Question: Which state is mentioned in the document?
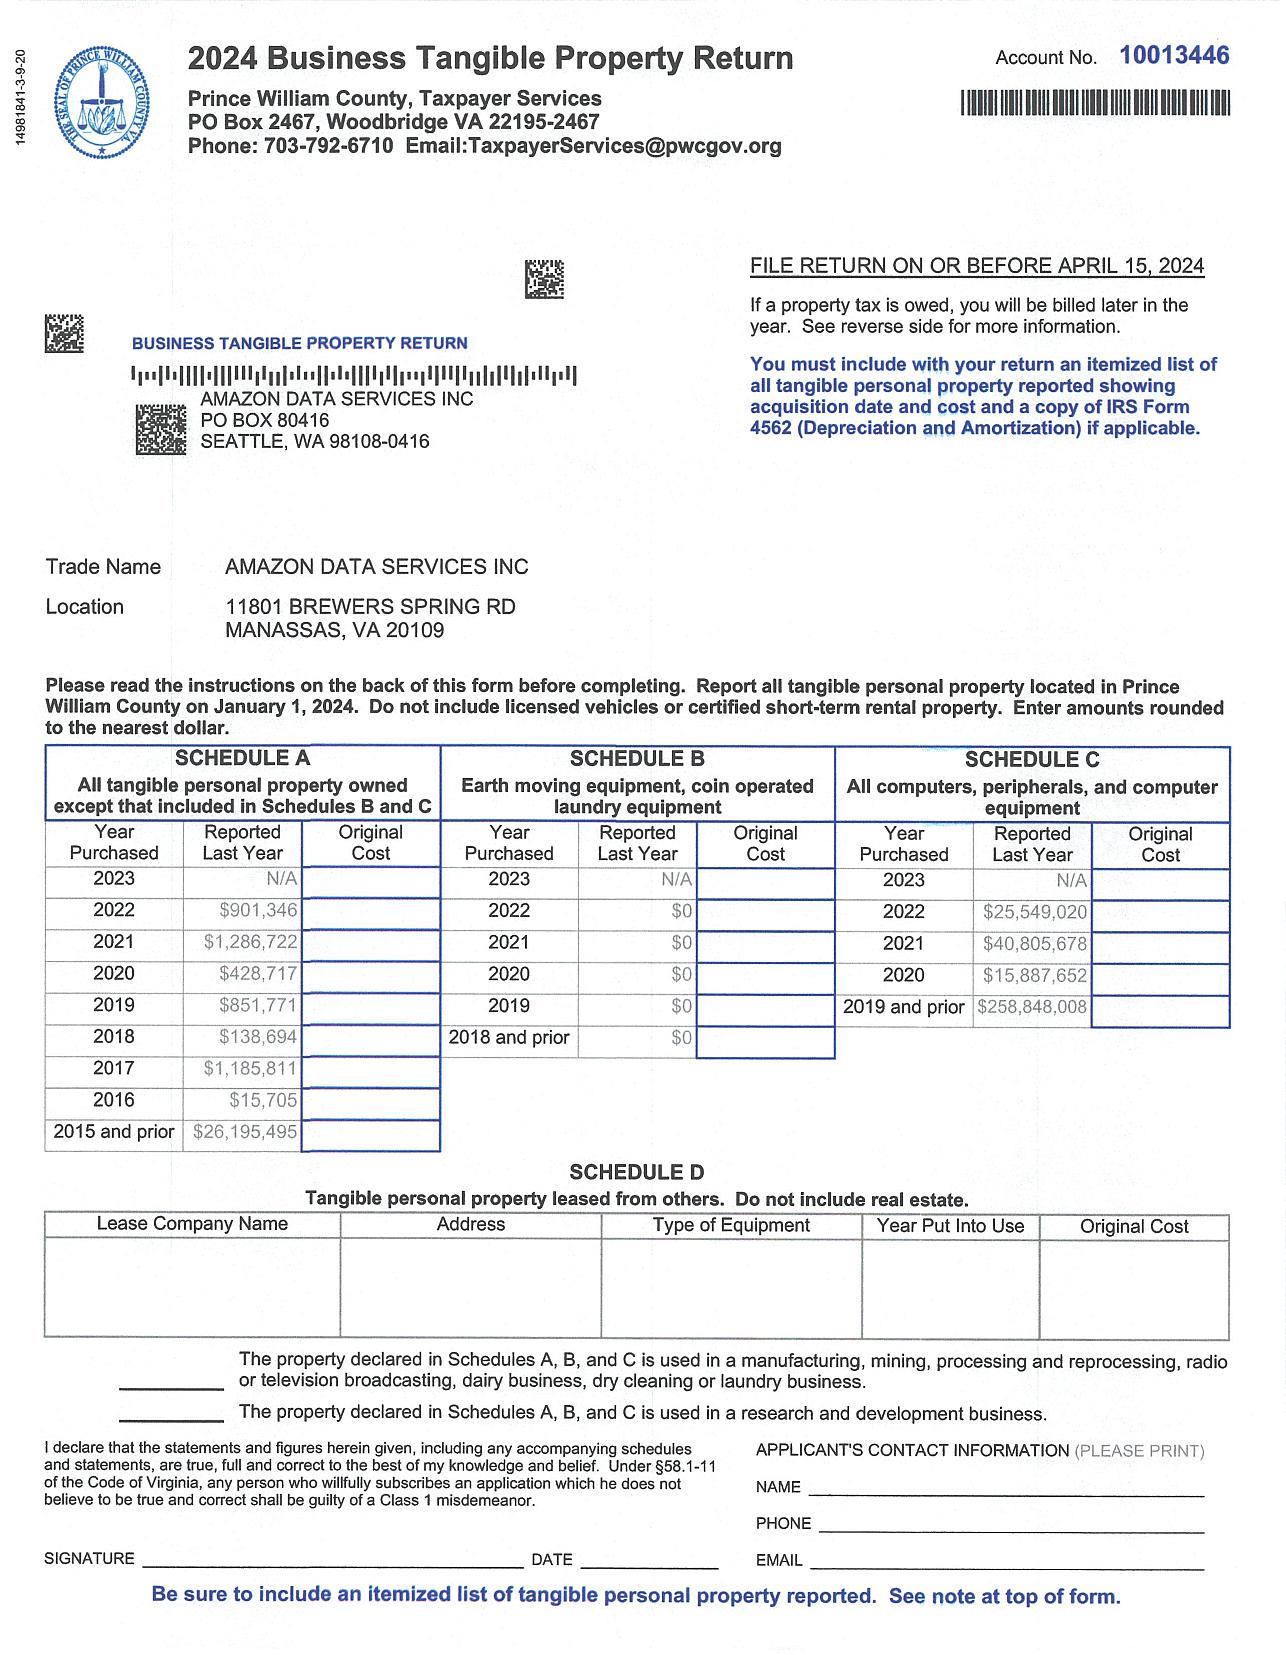
Answer: "VA"